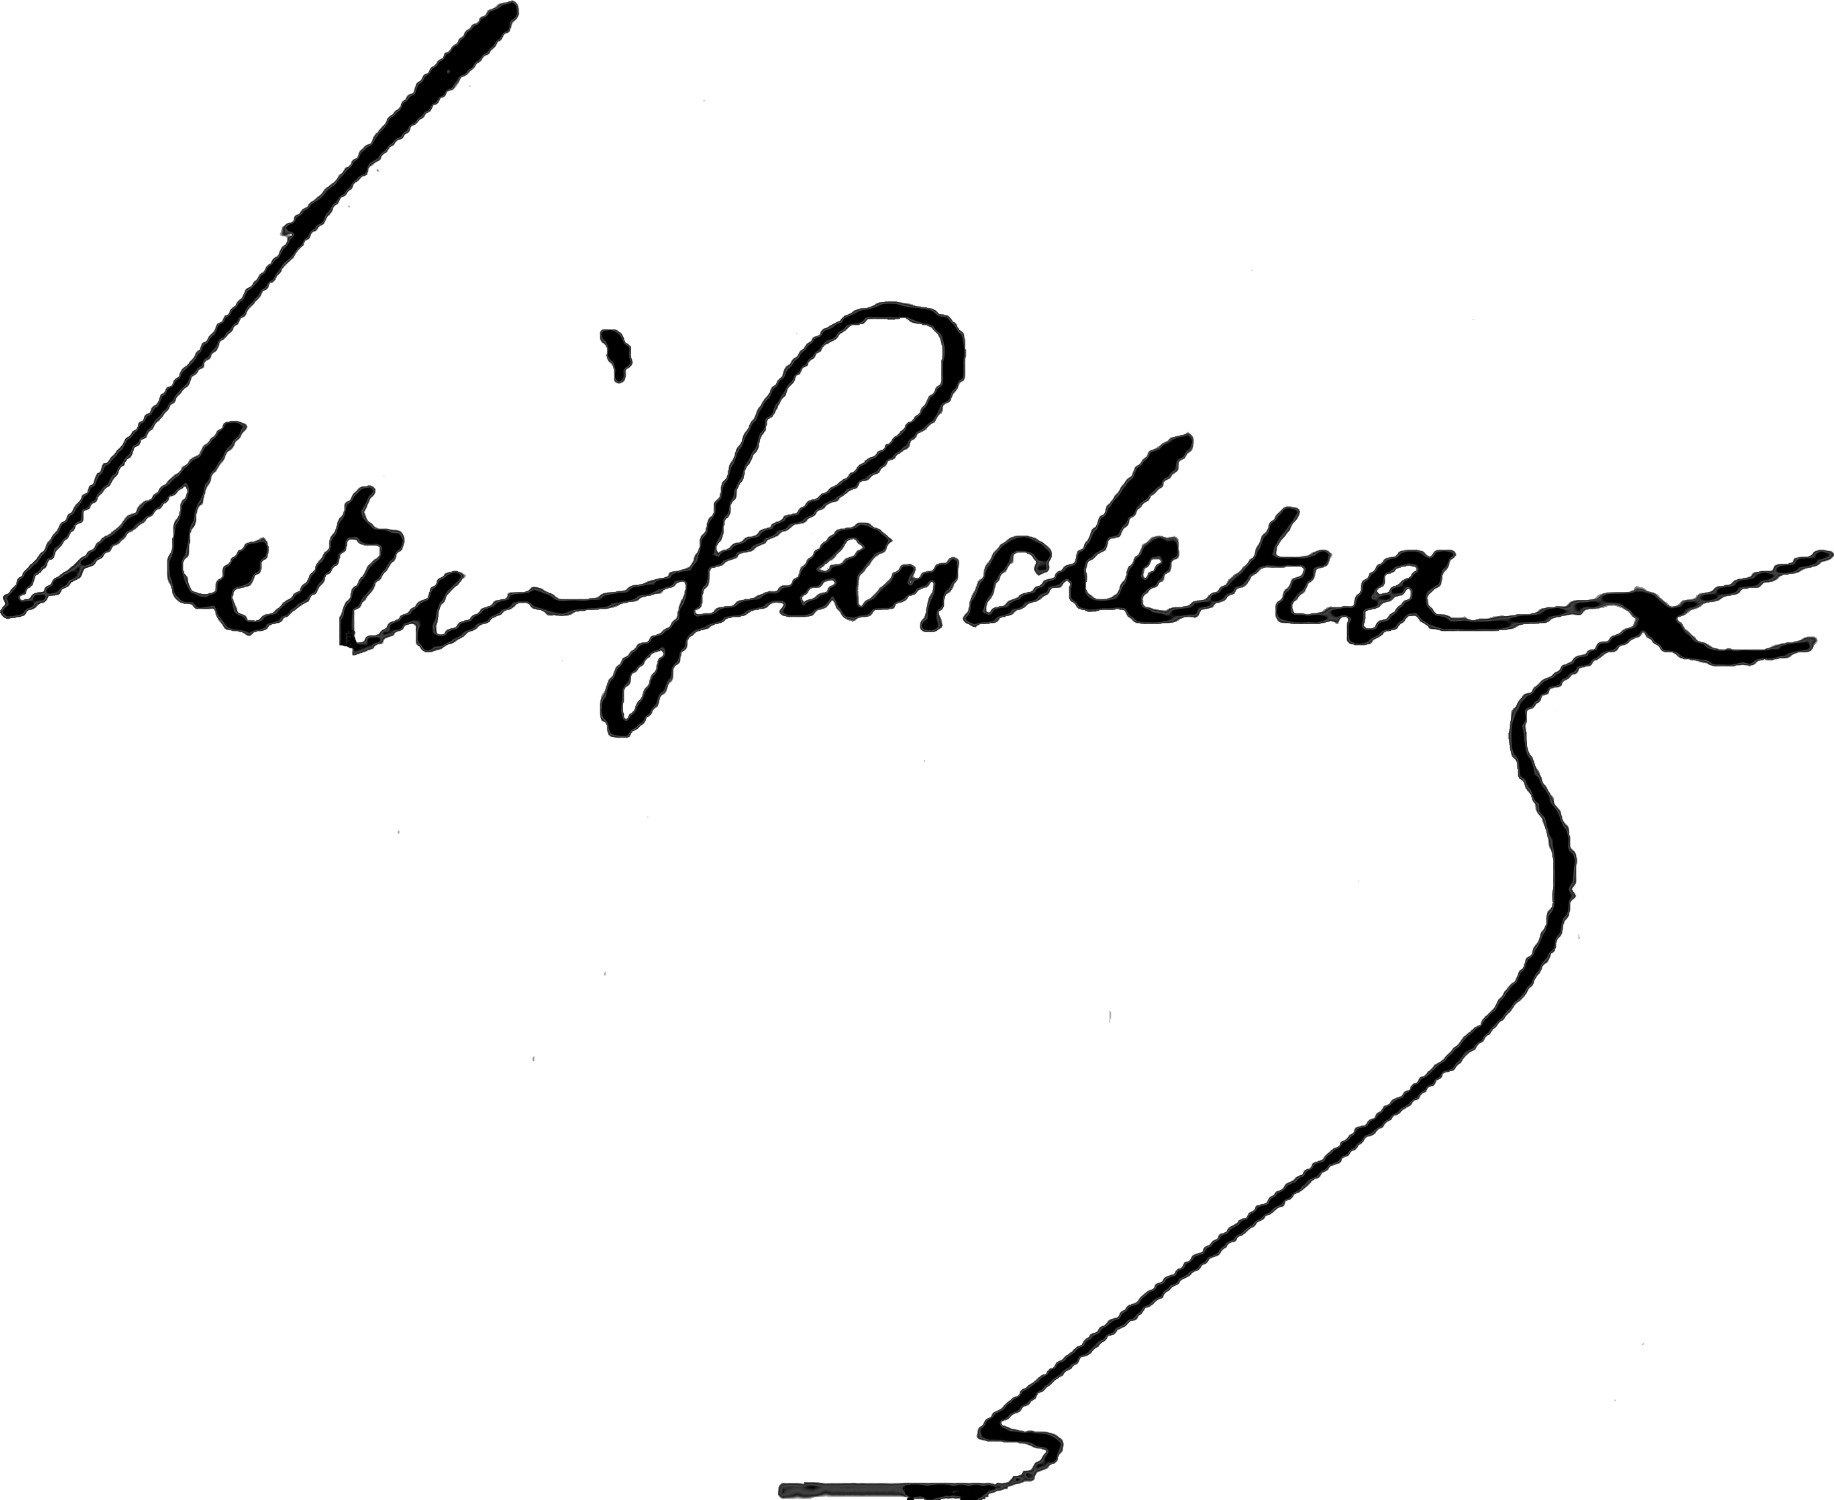
Signature of: louis ganderax